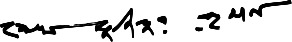
Signature of: sheikh mujibur rahman